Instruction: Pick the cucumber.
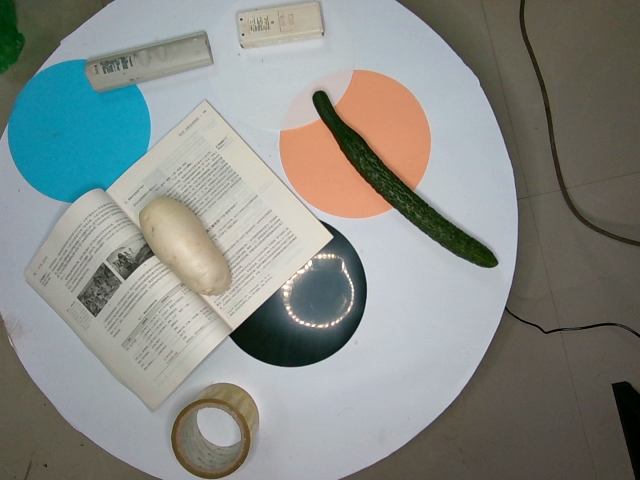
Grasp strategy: vertical